Question: What is the potential diagnosis?
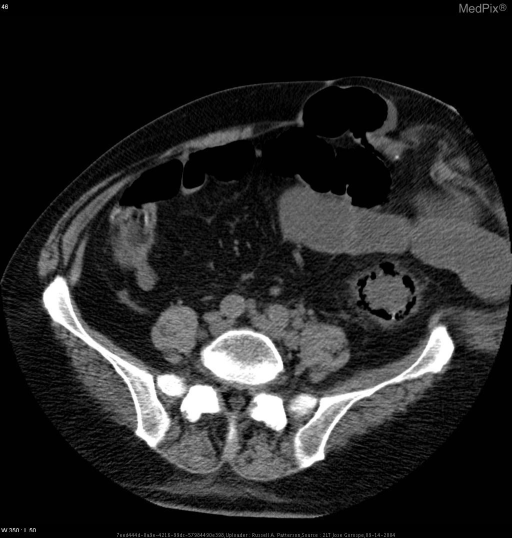
Answer: The possible diagnosis includes Primarily ischemia vs infection.  Other consideratins for pneumatosis include intestinal trauma, obstruction, inflammatory bowel disease, COPD.